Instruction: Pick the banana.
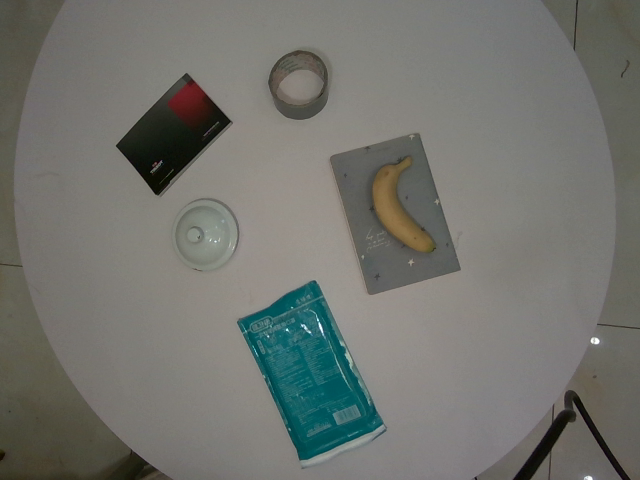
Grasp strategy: vertical